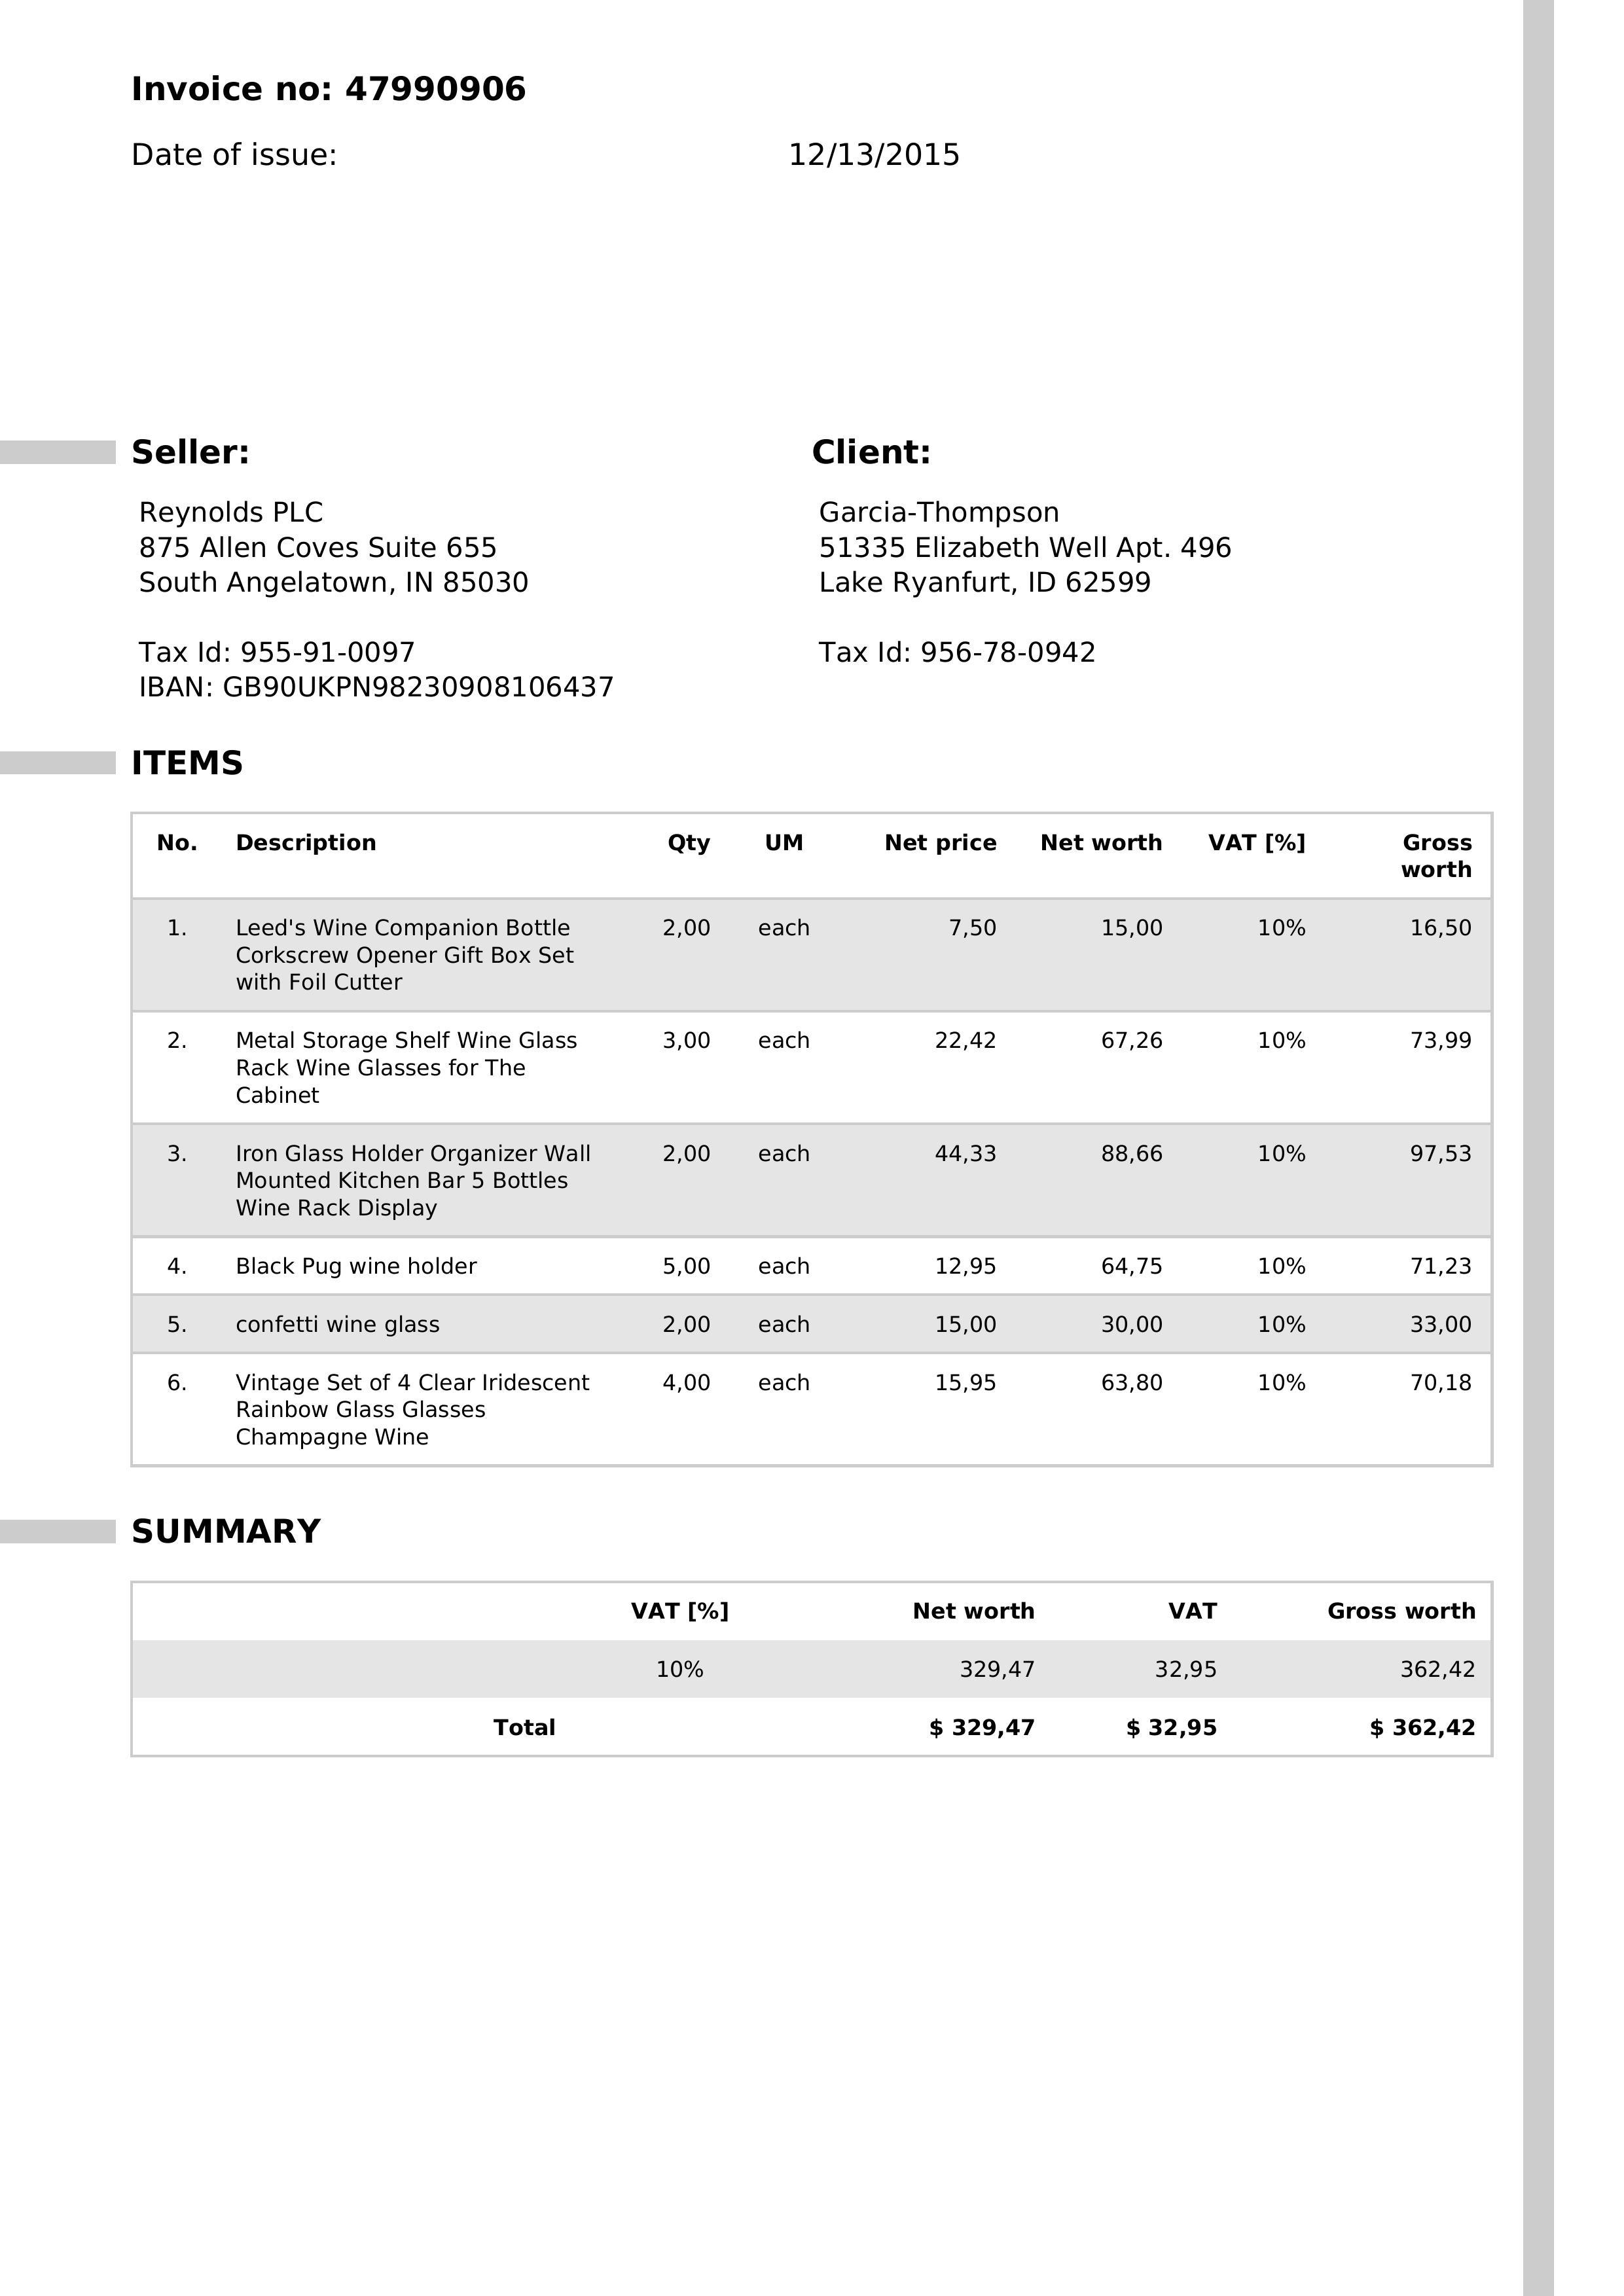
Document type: Invoice